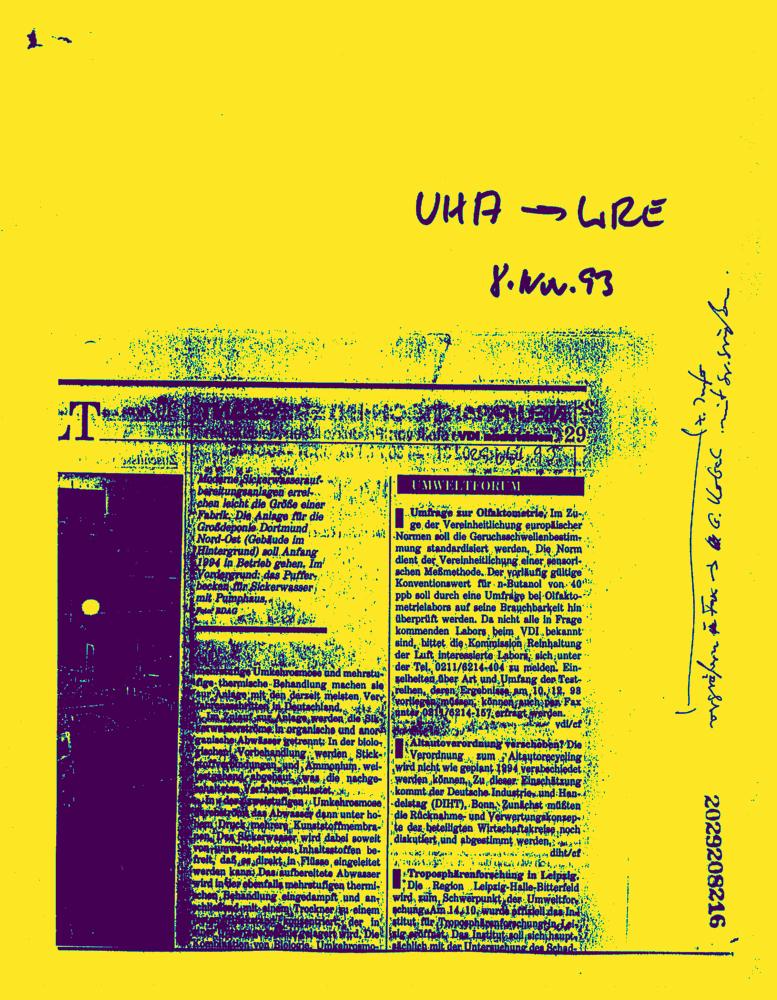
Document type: News-Article